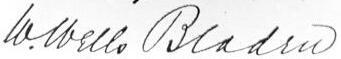
Signature of: william wells bladen